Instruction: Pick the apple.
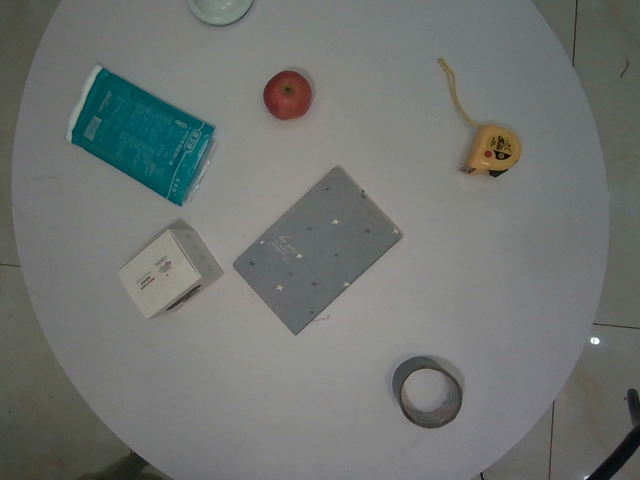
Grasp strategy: vertical